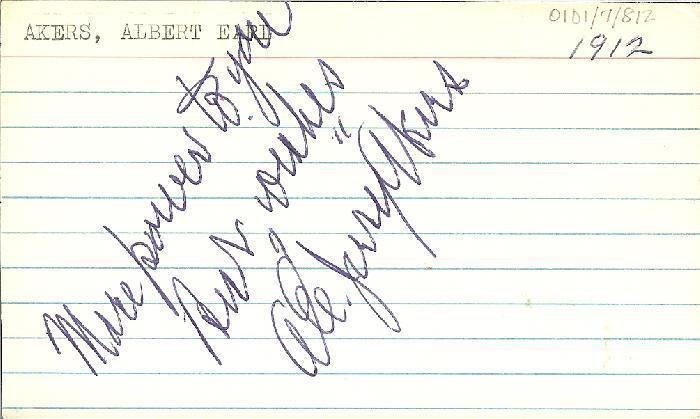
Signature of: jerry akers